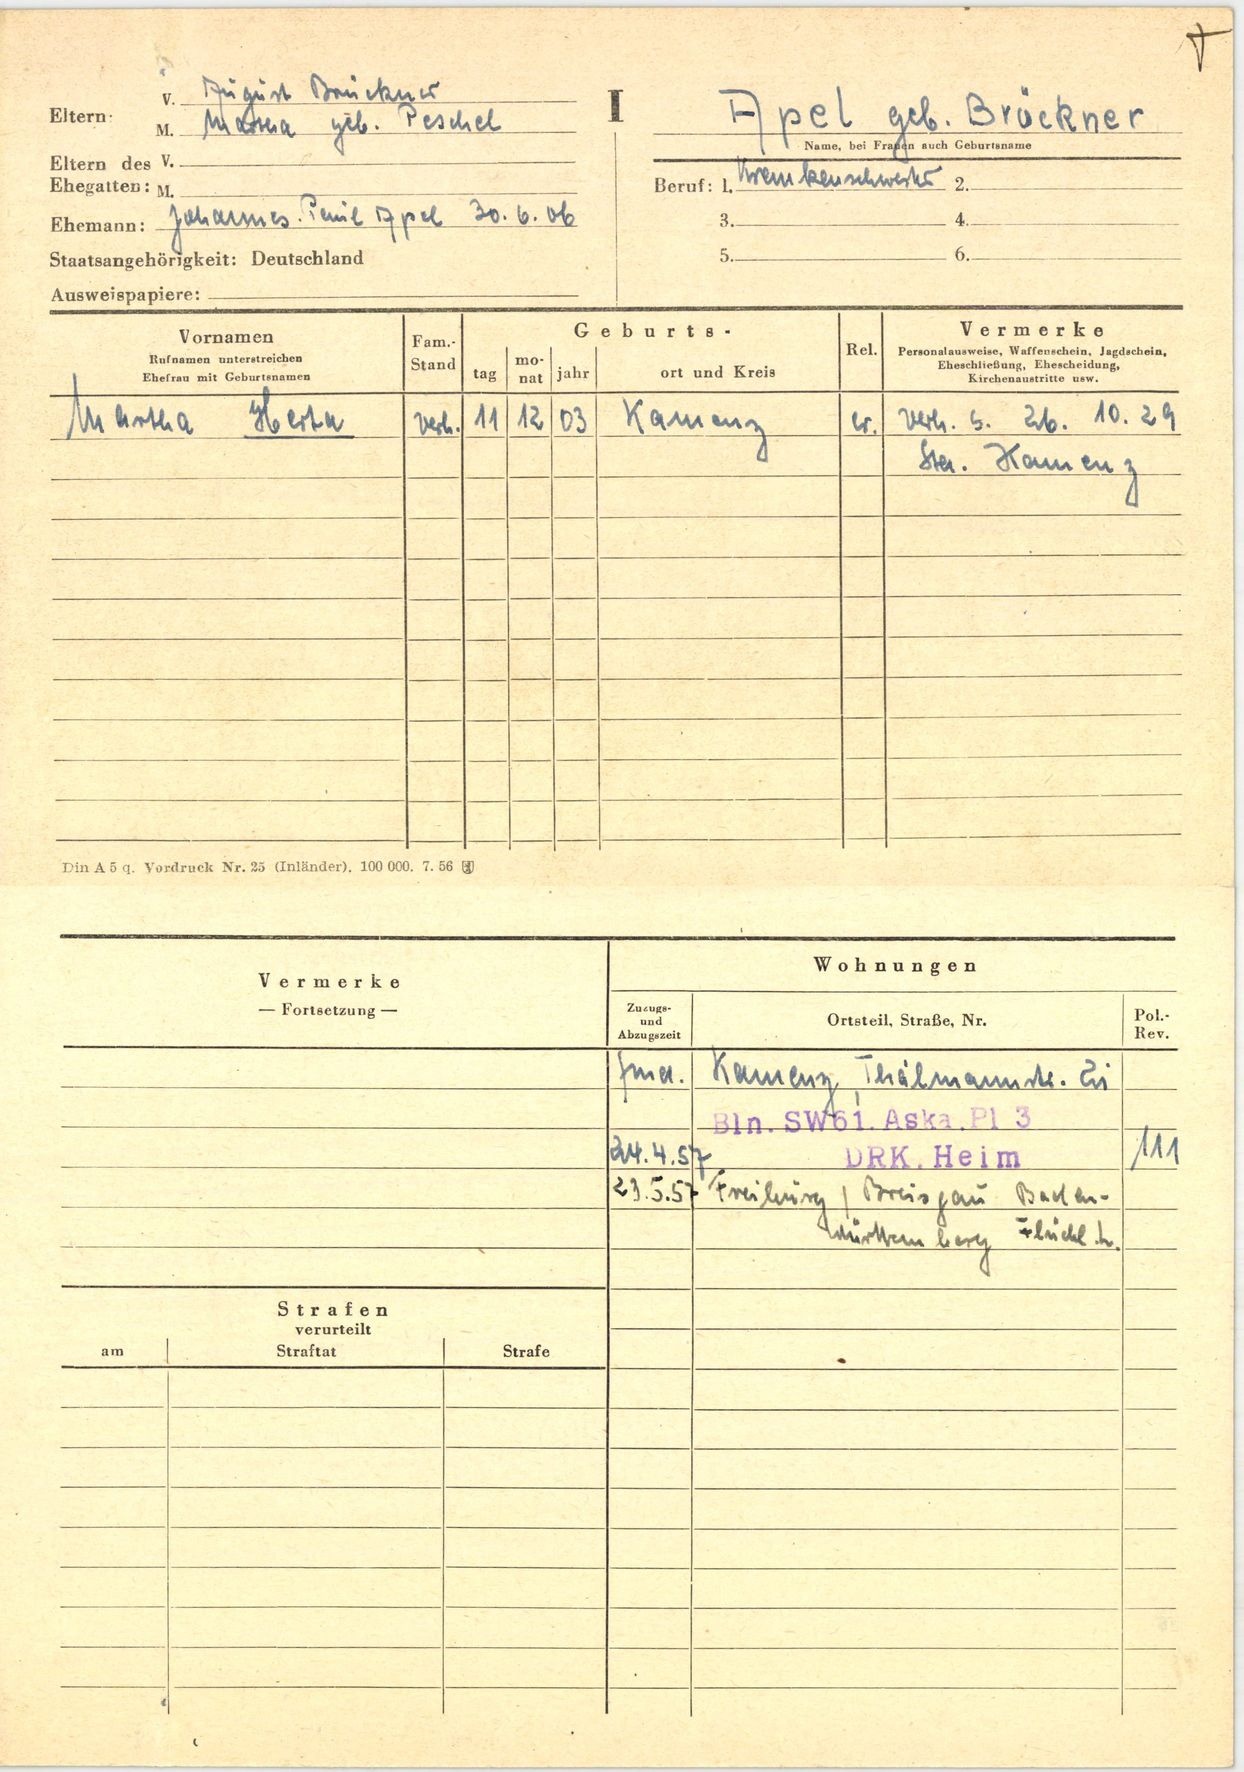
Apel geb. Brückner